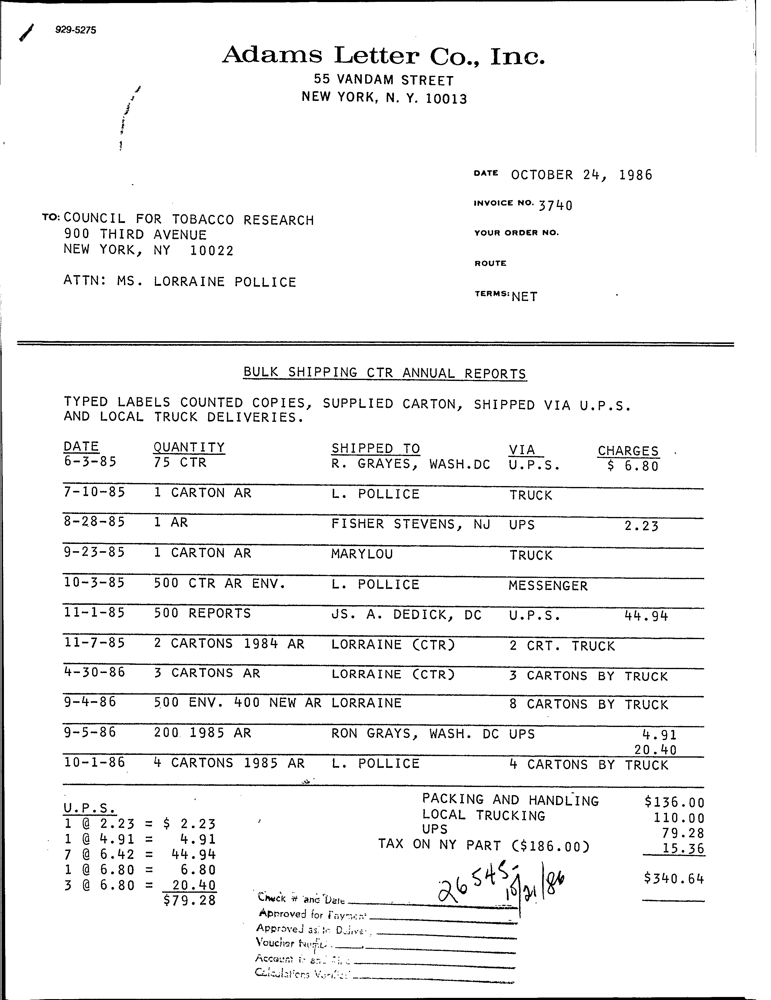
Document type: Invoice